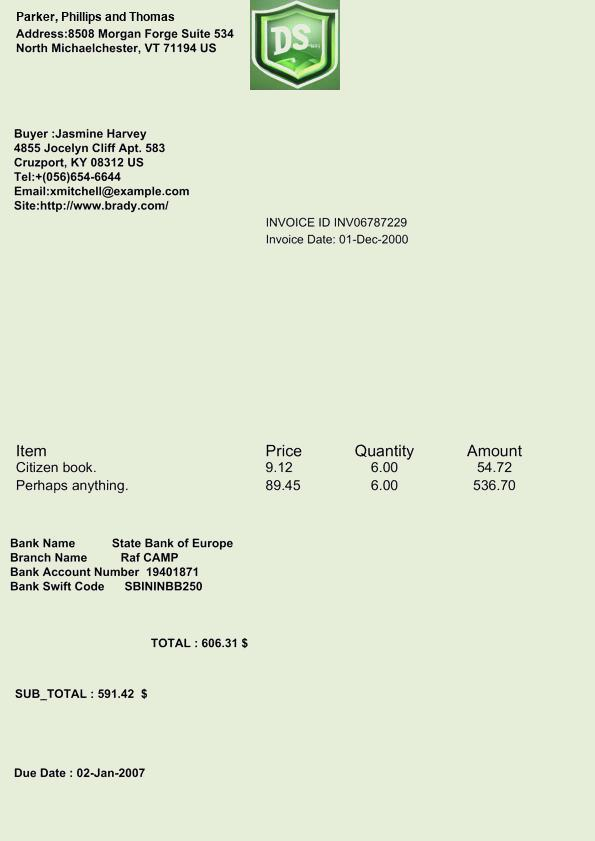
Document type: Invoice